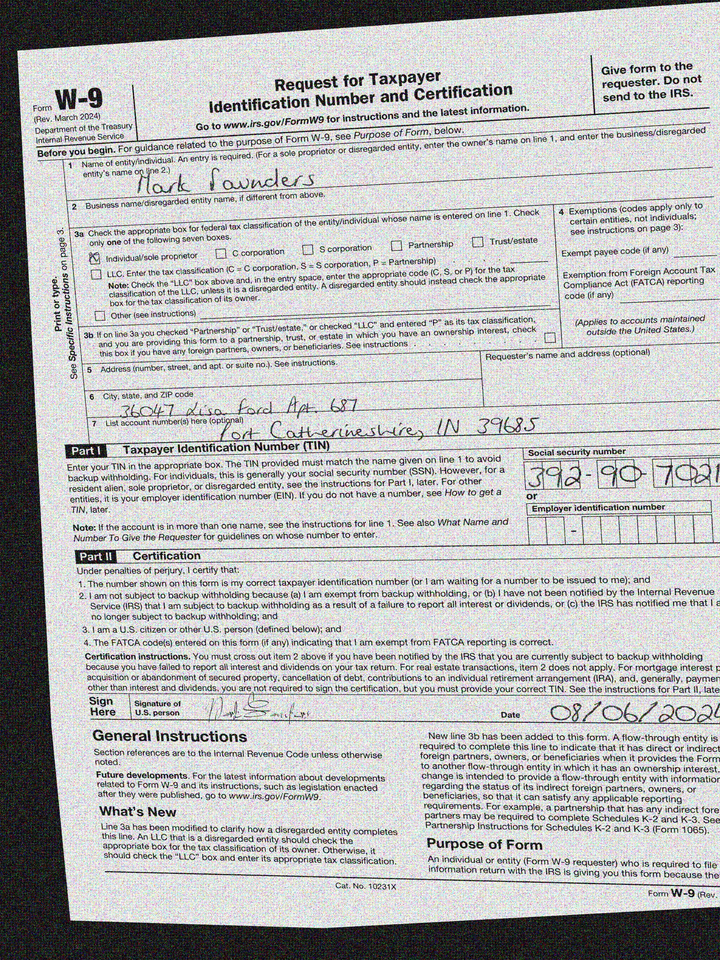
adr1: 36047 Lisa Ford Apt. 687
adr2: Port Catherineshire, IN 39685
cbx: yes
ssn: 392907021
enm: Mark Saunders
sdt: 08/06/2024